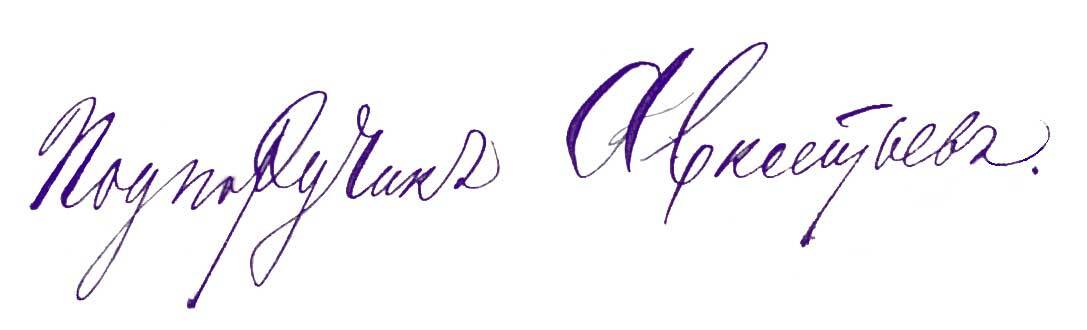
Signature of: vasily avksentiev